Question: In what way does the history help explain the case?
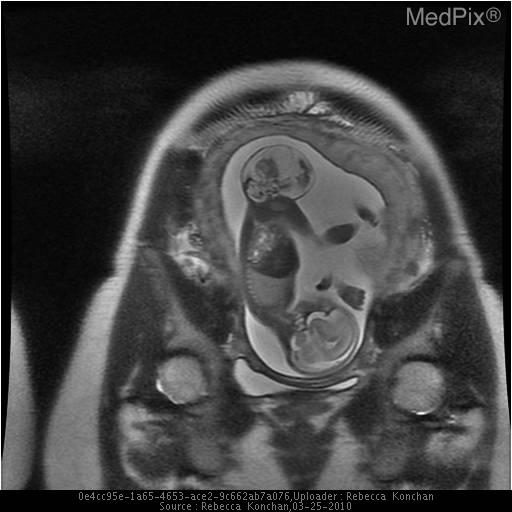
Answer: The patient's history of The patient is a 20 year-old G1P0 woman with no significant past medical history noted to have an abnormality on routine ultrasound at 20 weeks gestational age.  The patient now presents for follow-up fetal MRI. is key in understanding the case.